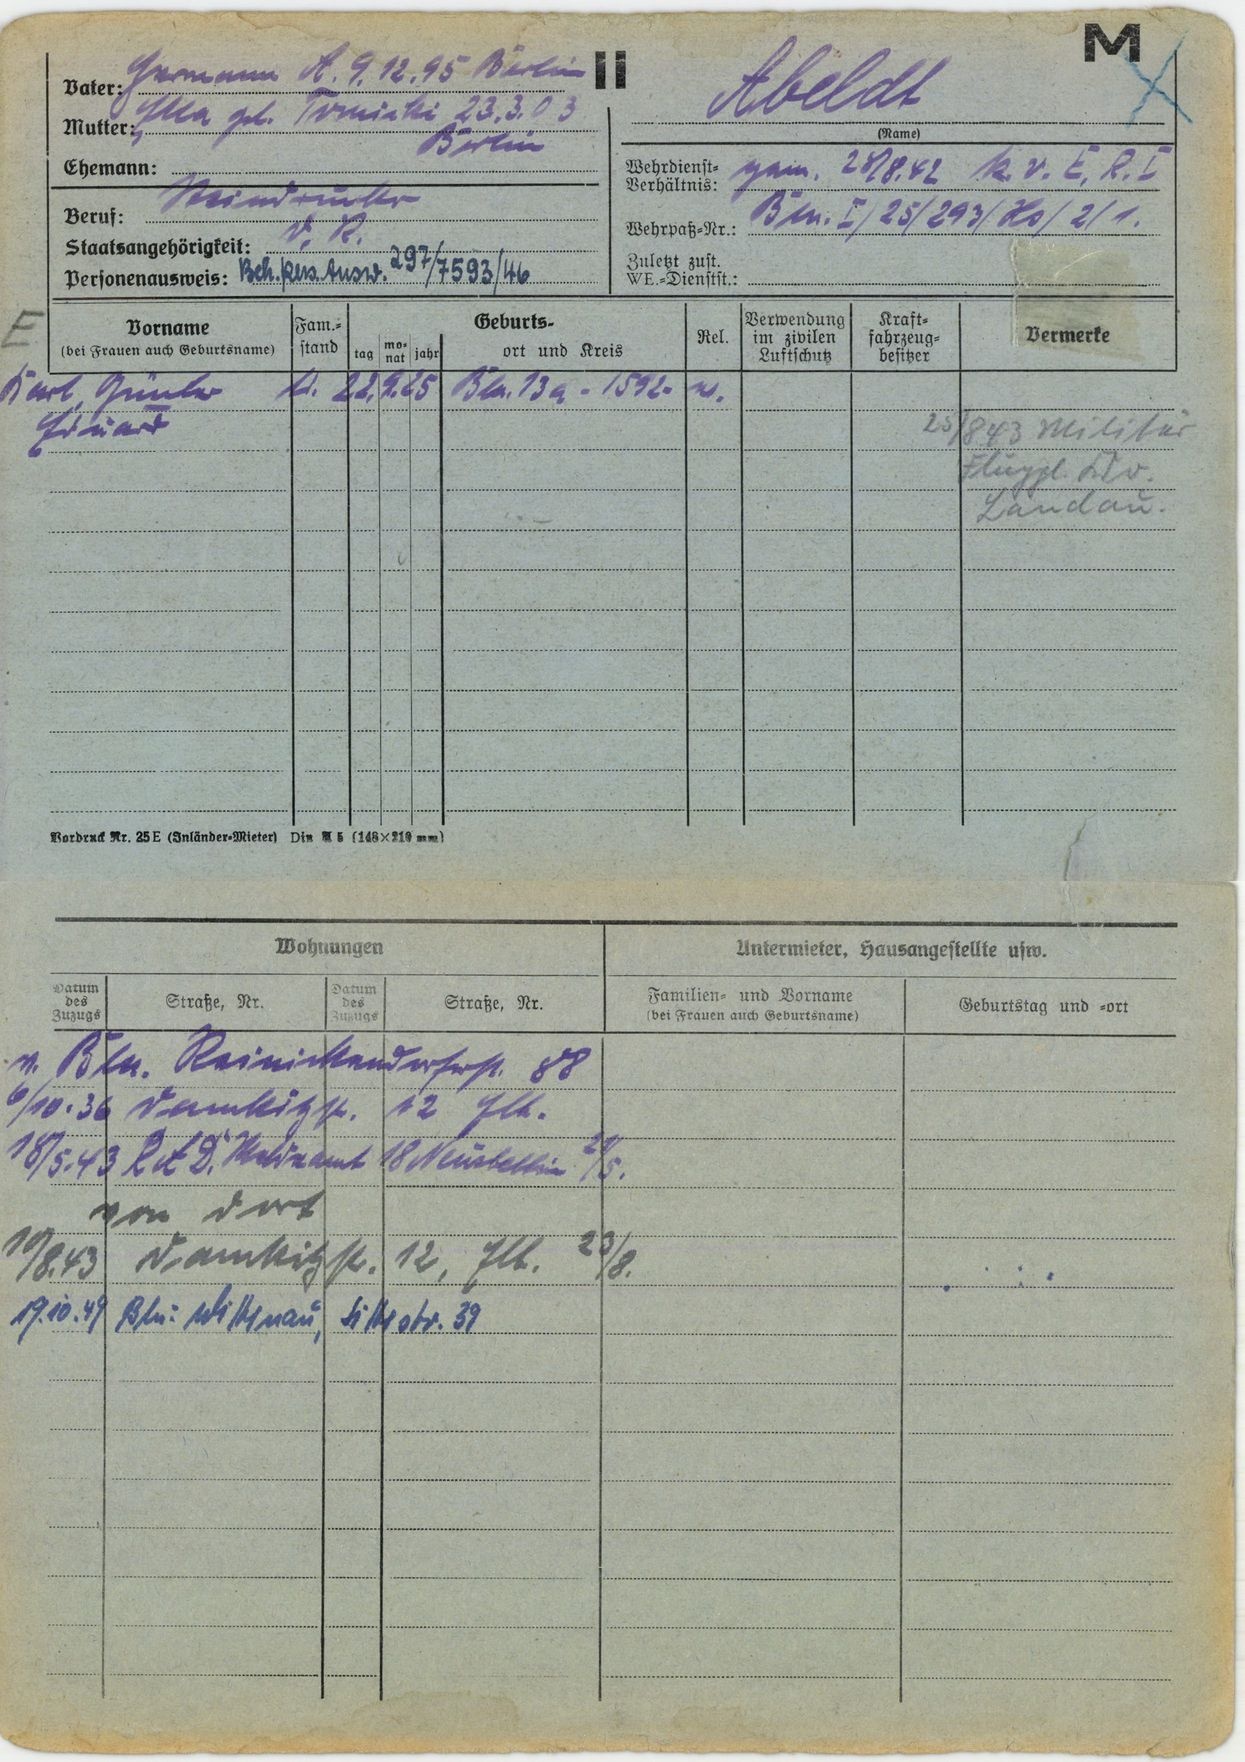
Abeldt